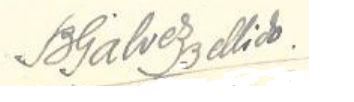
Signature of: bernardino gálvez bellido